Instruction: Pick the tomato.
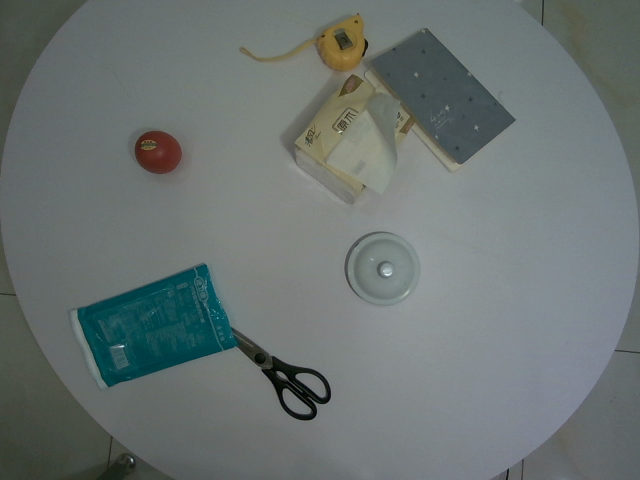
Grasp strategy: vertical